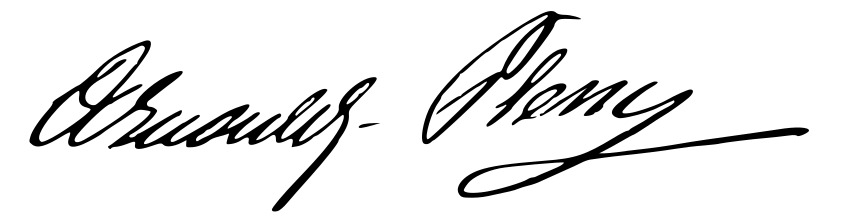
Signature of: jeanne sylvanie sophie arnould plessy